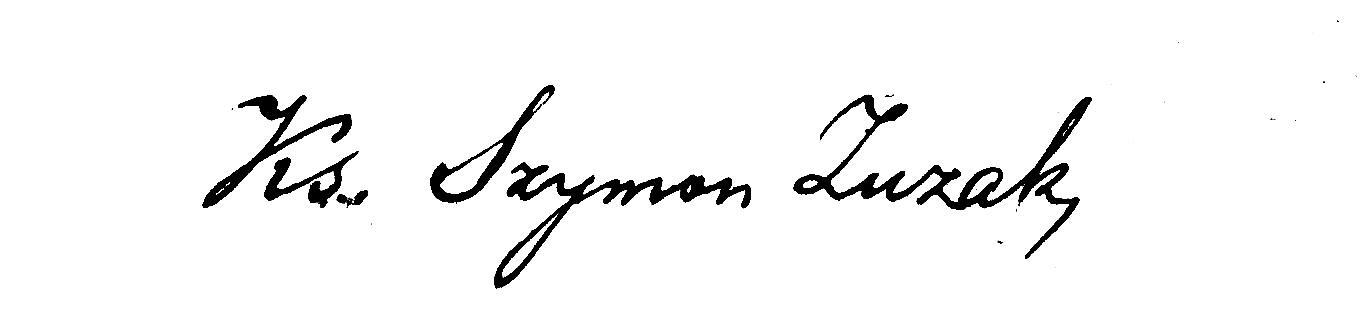
Signature of: szymon zuzak